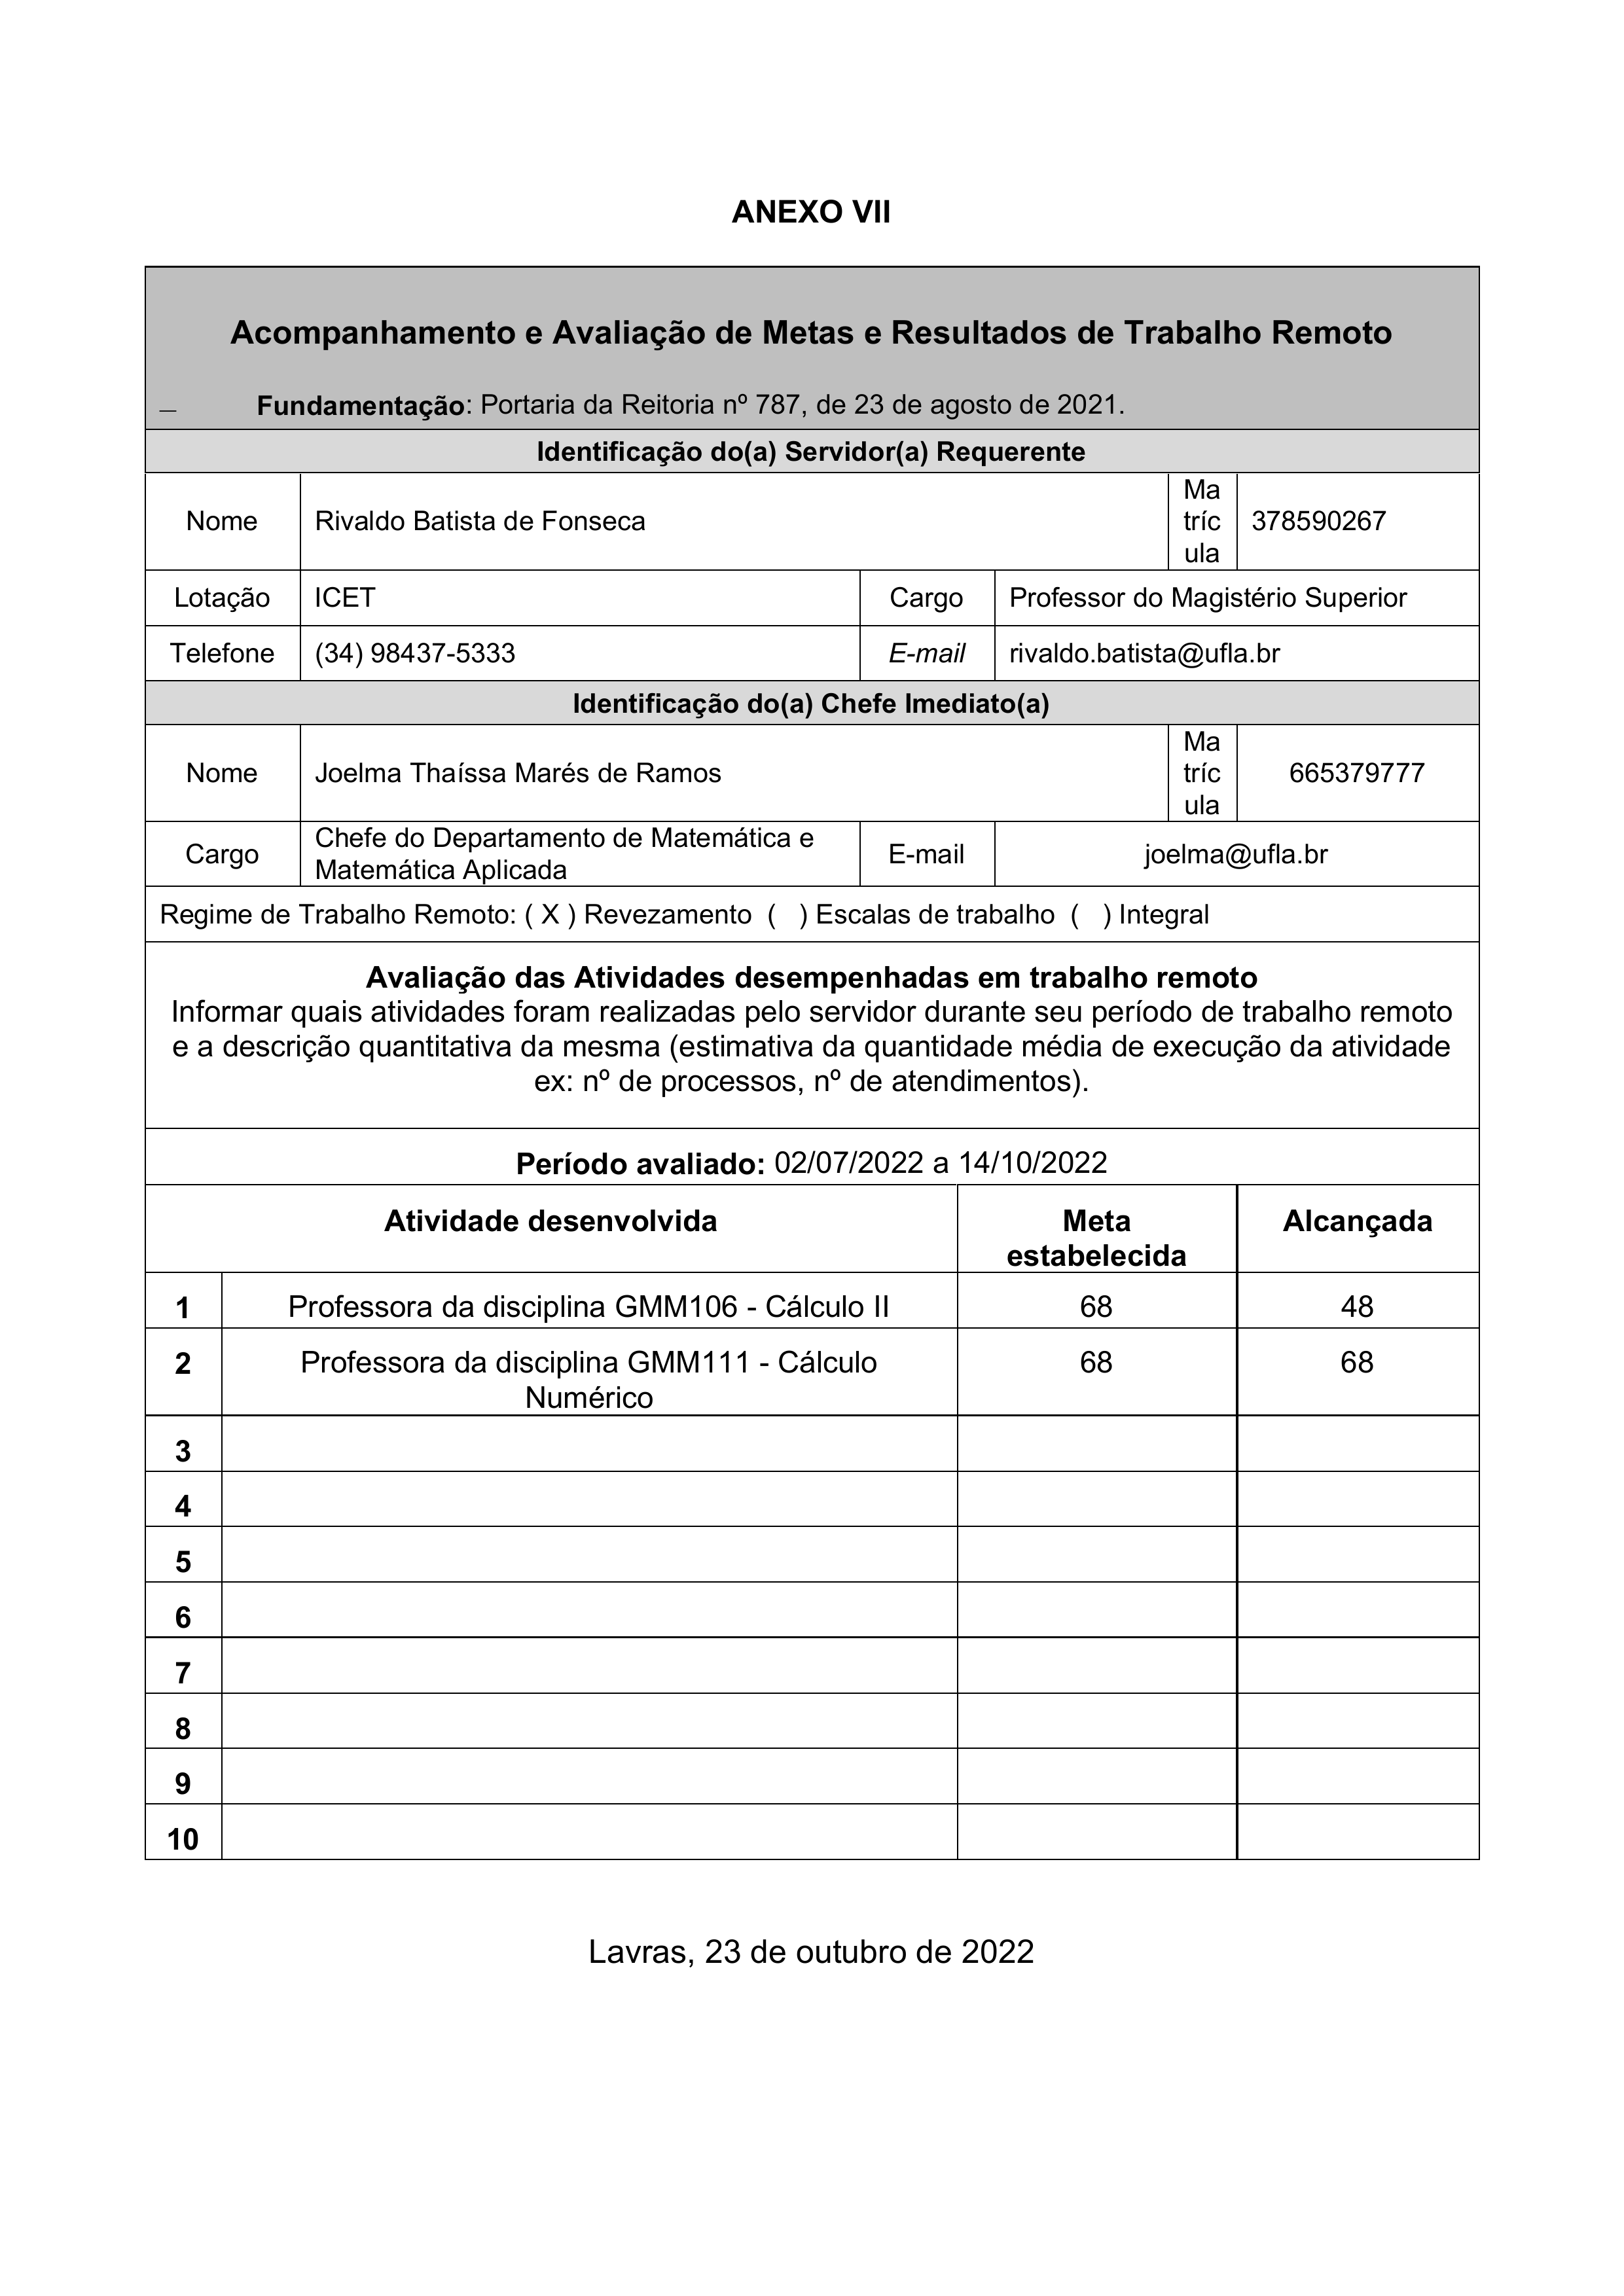
ANEXO VII
Acompanhamento e Avaliação de Metas e Resultados de Trabalho Remoto
Fundamentação: Portaria da Reitoria nº 787, de 23 de agosto de 2021.
Identificação do(a) Servidor(a) Requerente
Matricula
378590267
Nome
Rivaldo Batista de Fonseca
Lotação
ICET
Cargo
Professor do Magistério Superior
Telefone
(34) 98437-5333
E-mail
rivaldo.batista@ufla.br
Identificação do(a) Chefe Imediato(a)
Matricula
665379777
Nome
Joelma Thaíssa Marés de Ramos
Cargo
Chefe do Departamento de Matemática e Matemática Aplicada
E-mail
joelma@ufia.br
Regime de Trabalho Remoto:
() Escalas de trabalho
() Integral
Revezamento
(X)
Avaliacão das Atividades desempenhadas em trabalho remoto
Informar quais atividades foram realizadas pelo servidor durante seu período de trabalho remoto e a descrição quantitativa da mesma (estimativa da quantidade média de execução da atividade ex: nº de processos, nº de atendimentos).
Período avaliado:
02/07/2022 a 14/10/2022
Atividade desenvolvida
Professora da disciplina GMM106 - Cálculo II
Professora da disciplina GMM111 - Cálculo Numérico
Meta estabelecida
68
68
Alcançada
48
68
1
2
3
4
5
6
7
8
9
10
Lavras, 23 de outubro de 2022